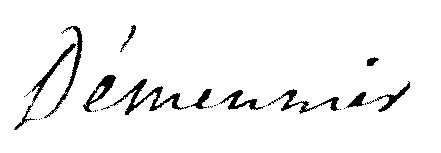
Signature of: jean nicolas démeunier